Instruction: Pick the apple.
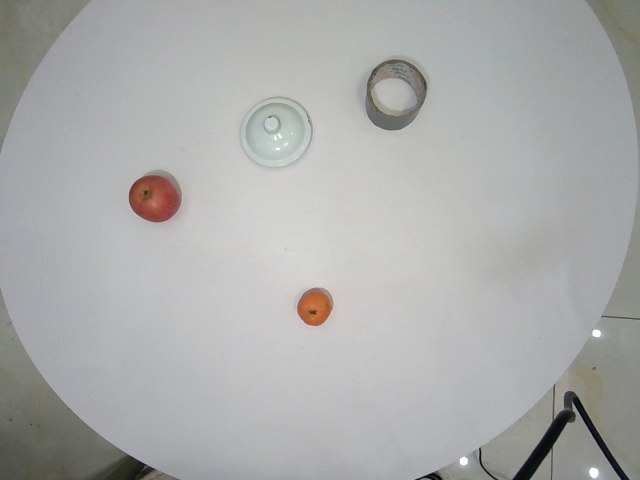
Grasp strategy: vertical